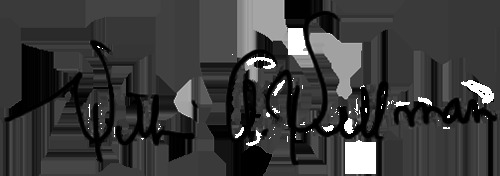
Signature of: william a wellman